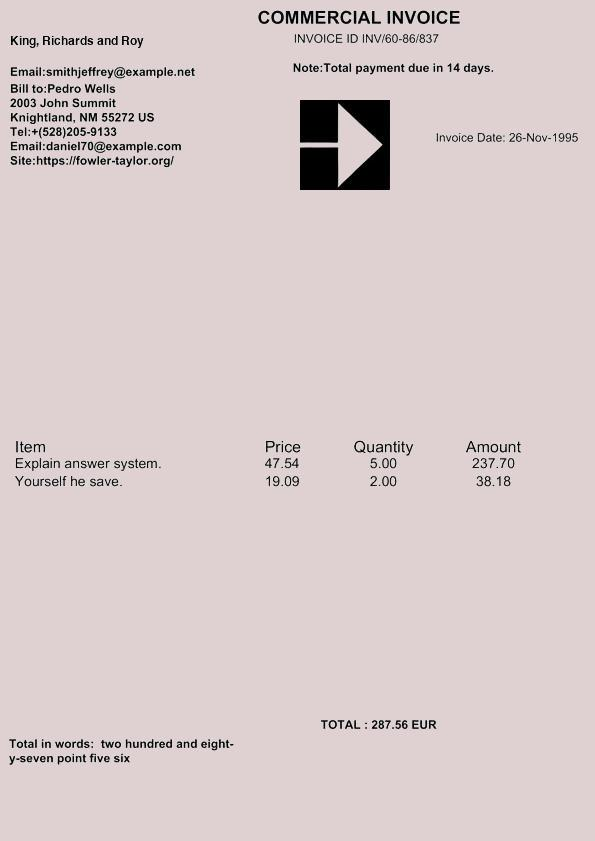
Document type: Invoice